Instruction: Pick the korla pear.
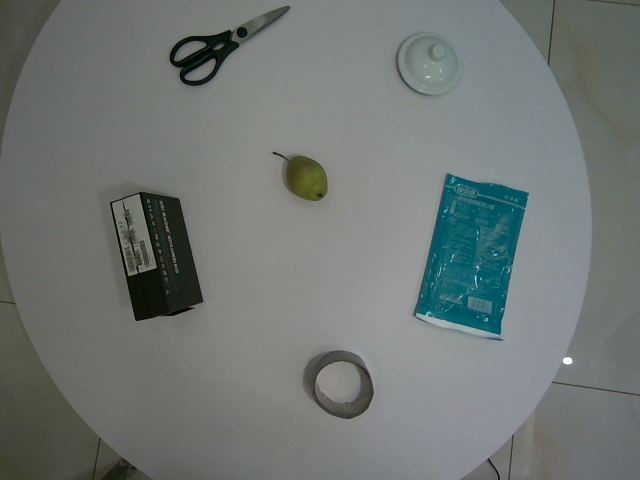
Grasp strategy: vertical